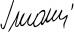
Signature of: azem hajdari